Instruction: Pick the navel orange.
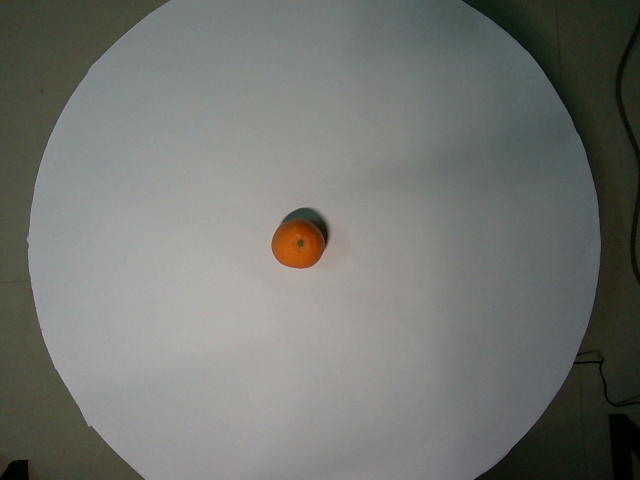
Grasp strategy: vertical